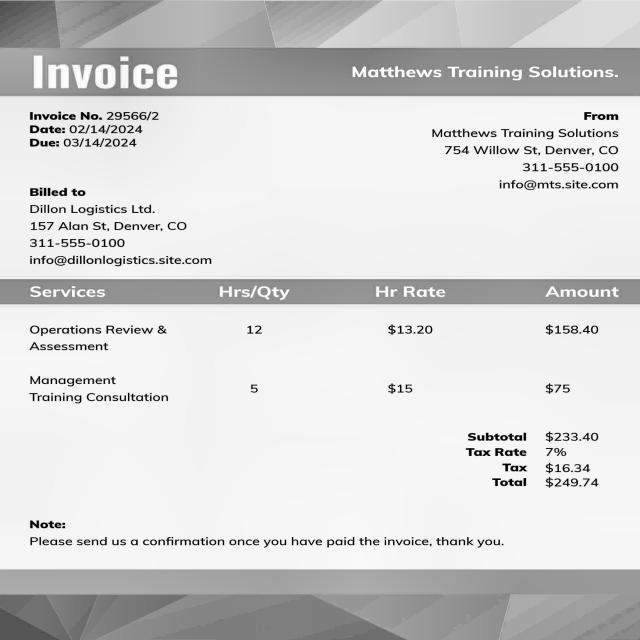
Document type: Invoice